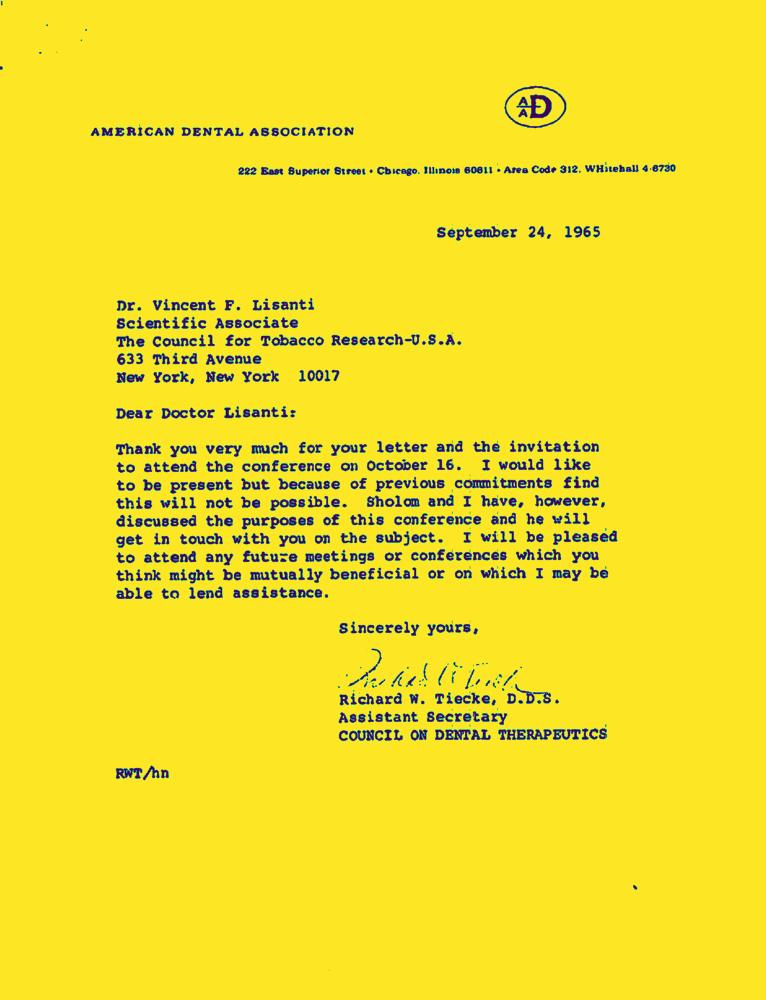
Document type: Letter-Doc